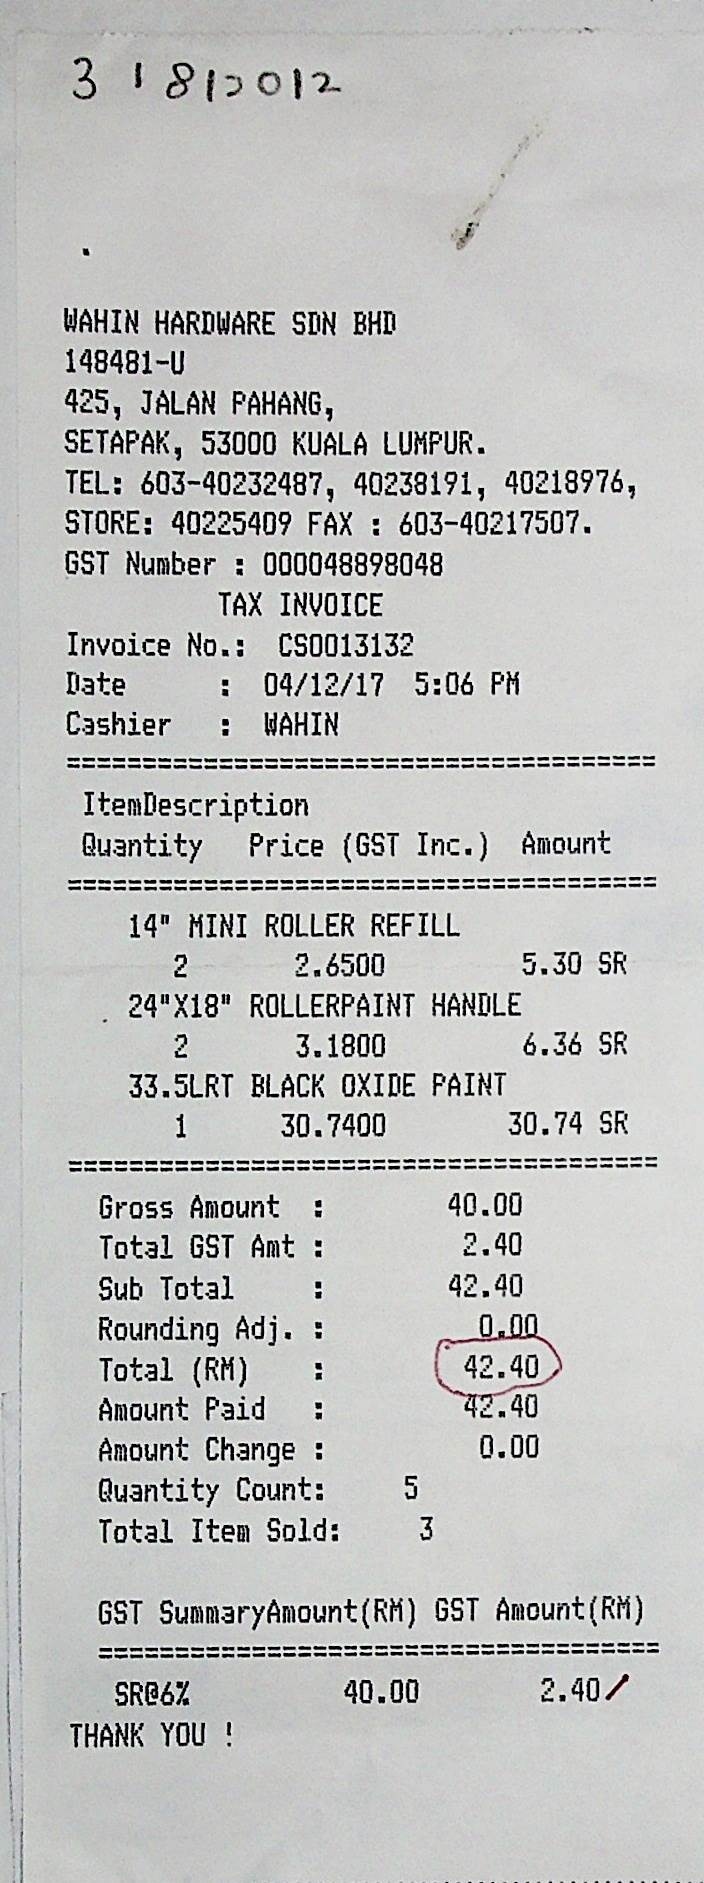
WAHIN HARDWARE SDN BHD
148481-U
425, JALAN PAHANG,
SETAPAK, 53000 KUALA LUMPUR.
TEL: 603-40232487, 40238191, 40218976,
STORE: 40225409 FAX: 603-40217507.
GST NUMBER: 000048898048
TAX INVOICE
INVOICE NO.: CS0013132
DATE
: 04/12/17 5:06 PM
CASHIER
:
ITEMDESCRIPTION
QUANTITY
PRICE (GST INC.)
AMOUNT
14" MINI ROLLER REFILL
2
2.6500
5.30
SR
24"X18" ROLLERPAINT HANDLE
2
3.1800
6.36
SR
33.5LRT BLACK OXIDE PAINT
1
30.7400
30.74
SR
GROSS AMOUNT:
40.00
TOTAL GST AMT:
2.40
SUB TOTAL
:
42.40
ROUNDING ADJ.:
0.00
TOTAL (RM)
:
42.40
AMOUNT PAID
:
42.40
AMOUNT CHANGE:
0.00
QUANTITY COUNT:
5
TOTAL ITEM SOLD:
3
GST SUMMARYAMOUNT(RM) GST AMOUNT(RM)
SR@6%
40.00
2.40
THANK YOU!
04/12/17
5:06 PM
WAHIN